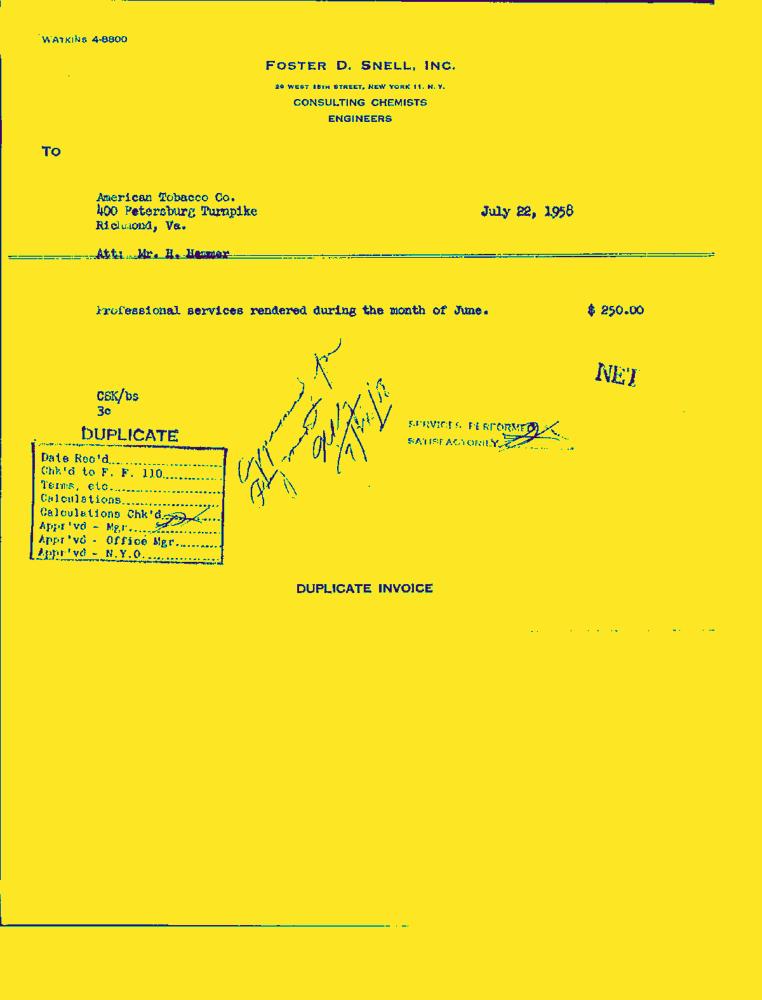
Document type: Invoice-Doc